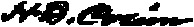
Signature of: harvey doolittle colvin